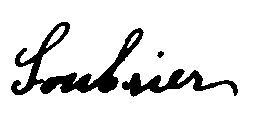
Signature of: annette soubrier